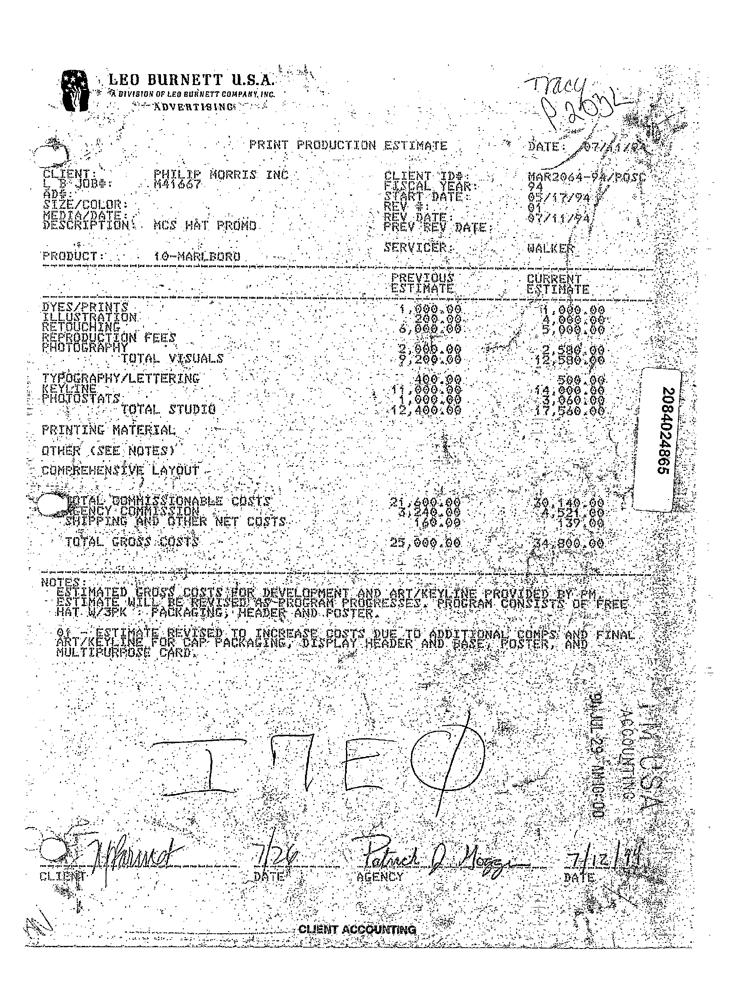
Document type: Invoice